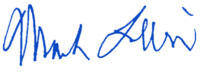
Signature of: mark d levine